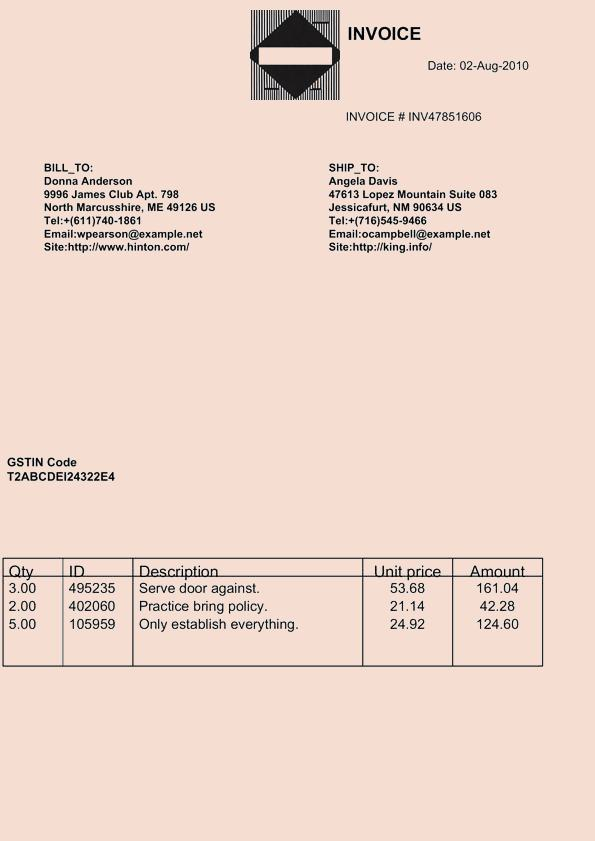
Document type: Invoice